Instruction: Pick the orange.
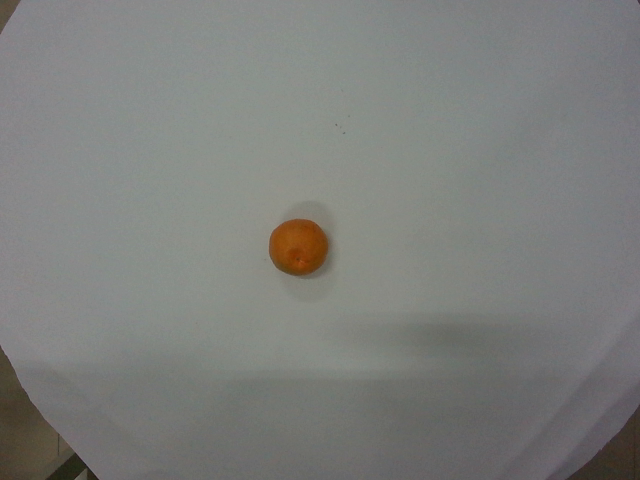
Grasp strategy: vertical